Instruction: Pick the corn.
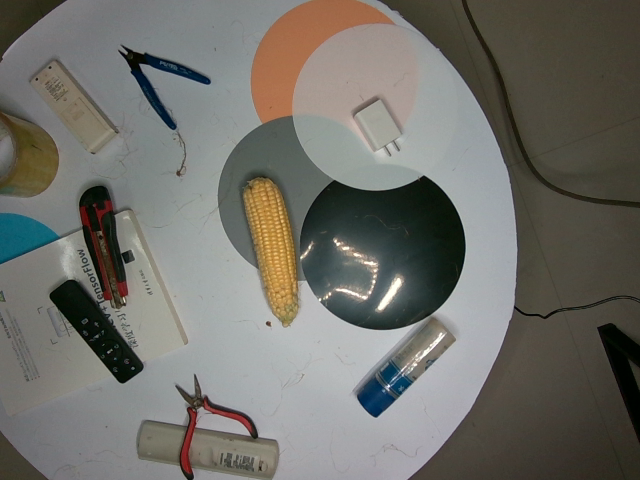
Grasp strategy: vertical